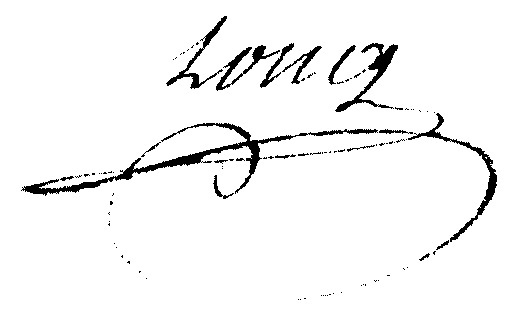
Signature of: pierre long